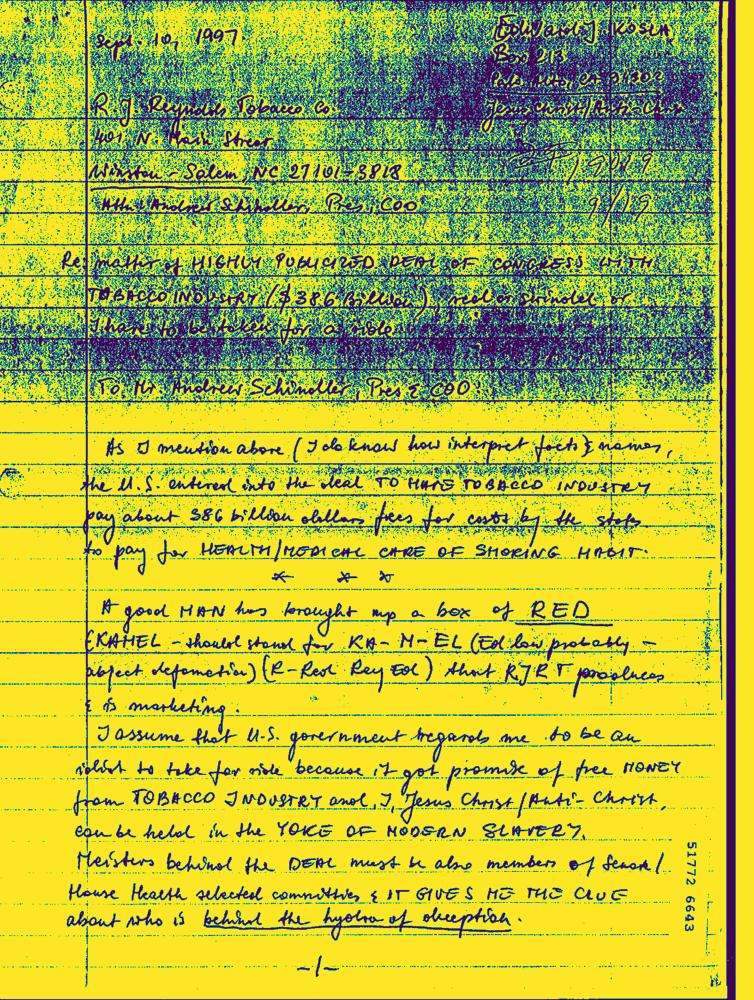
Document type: Hand-Written